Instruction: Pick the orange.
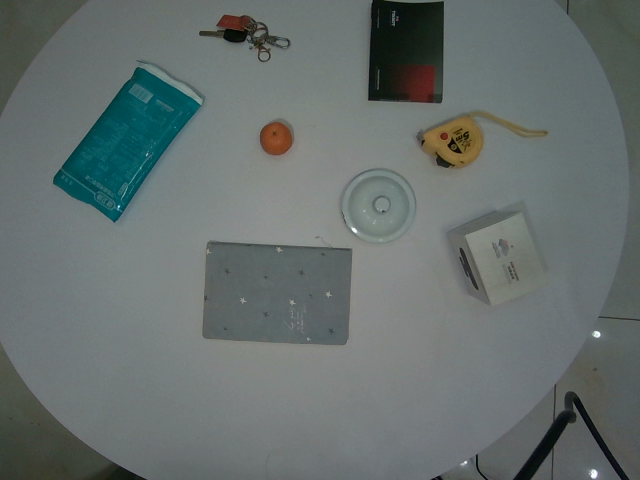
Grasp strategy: vertical